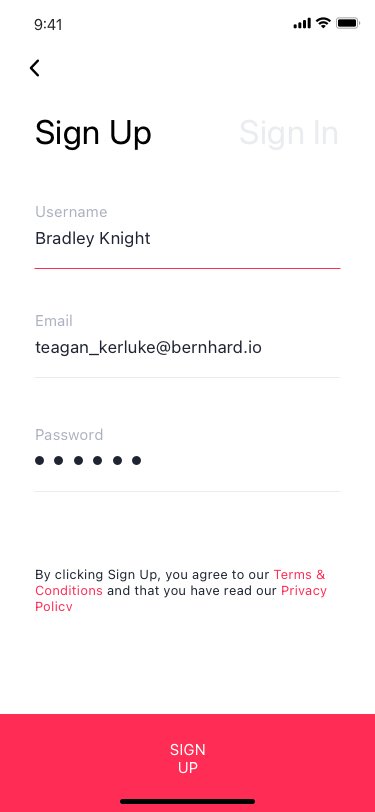
Text in this UI design:
Sign Up
Bradley Knight
teagan_kerluke@bernhard.io
Username
Email
Password
By clicking Sign Up, you agree to our Terms & Conditions and that you have read our Privacy Policy
Sign Up
Sign In